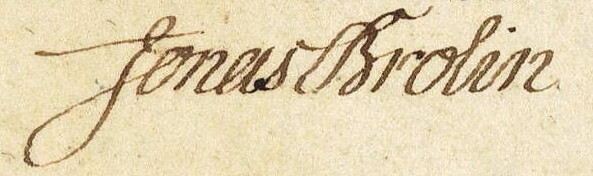
Signature of: jonas brolin